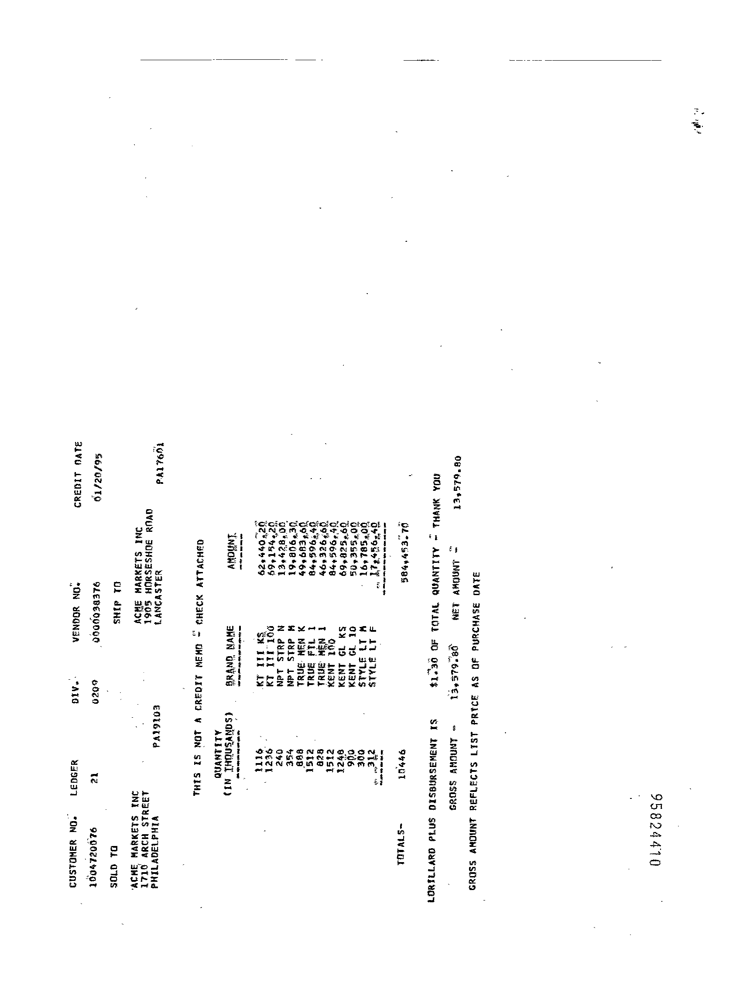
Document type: Invoice